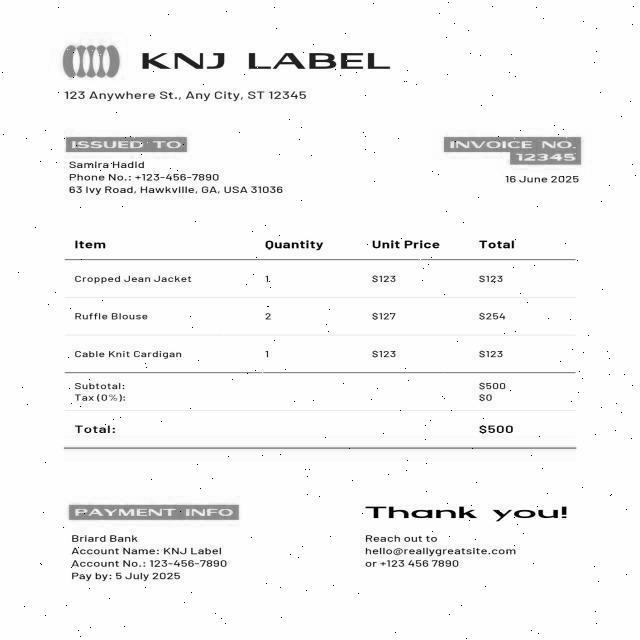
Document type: Invoice